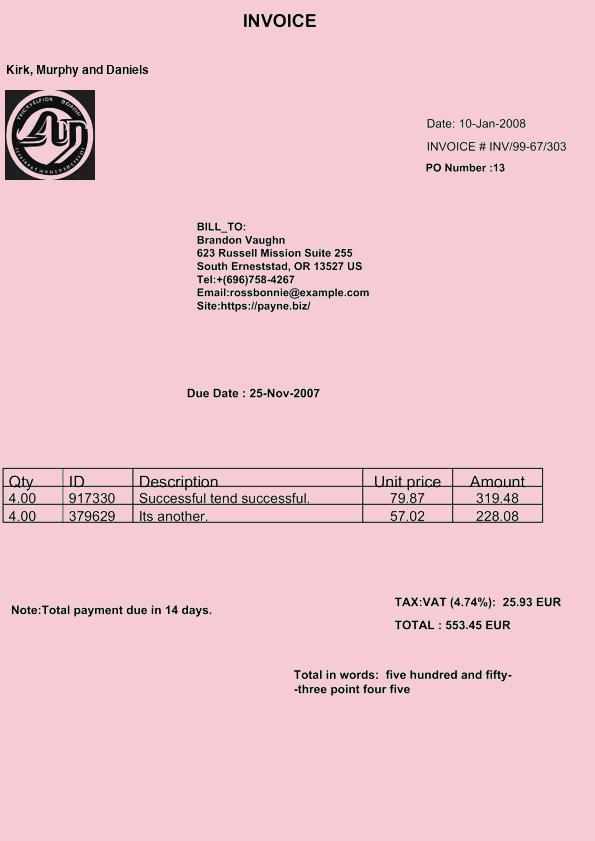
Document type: Invoice